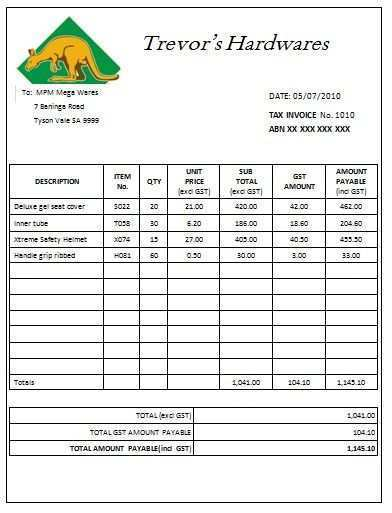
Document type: Invoice